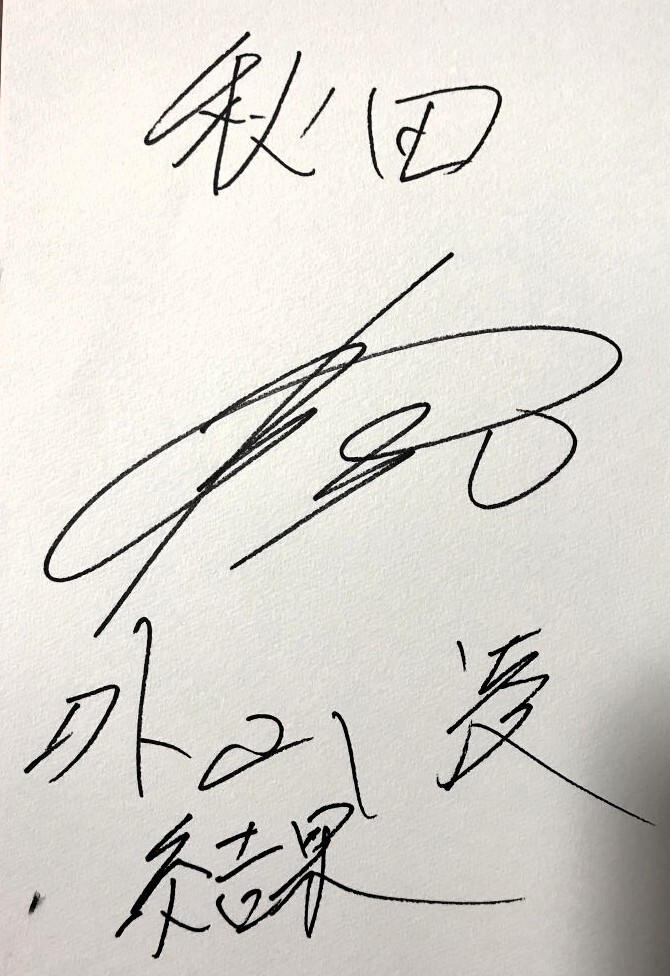
Signature of: ryo toyama